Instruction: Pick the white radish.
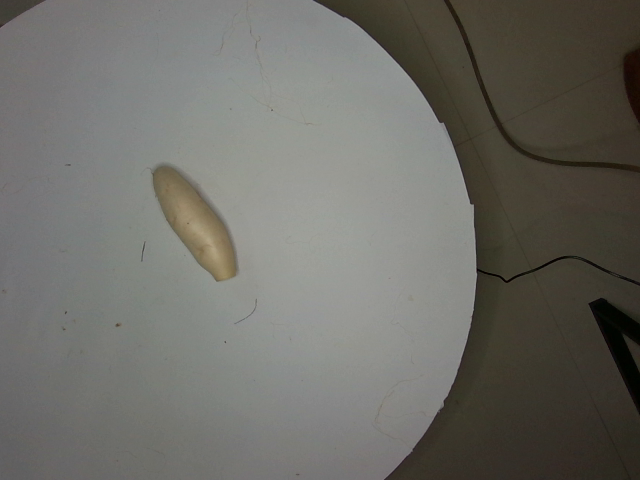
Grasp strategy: vertical